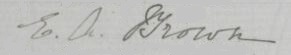
Signature of: eliza ann brown